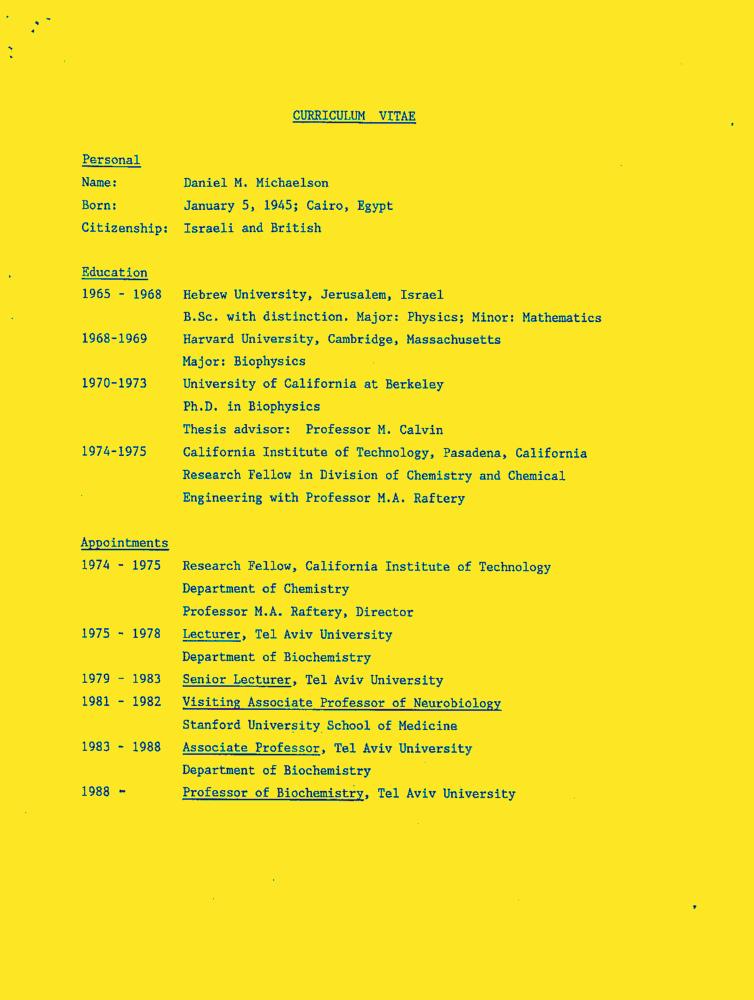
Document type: Resume-Doc